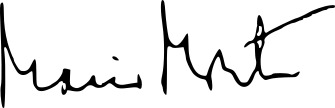
Signature of: mario monti